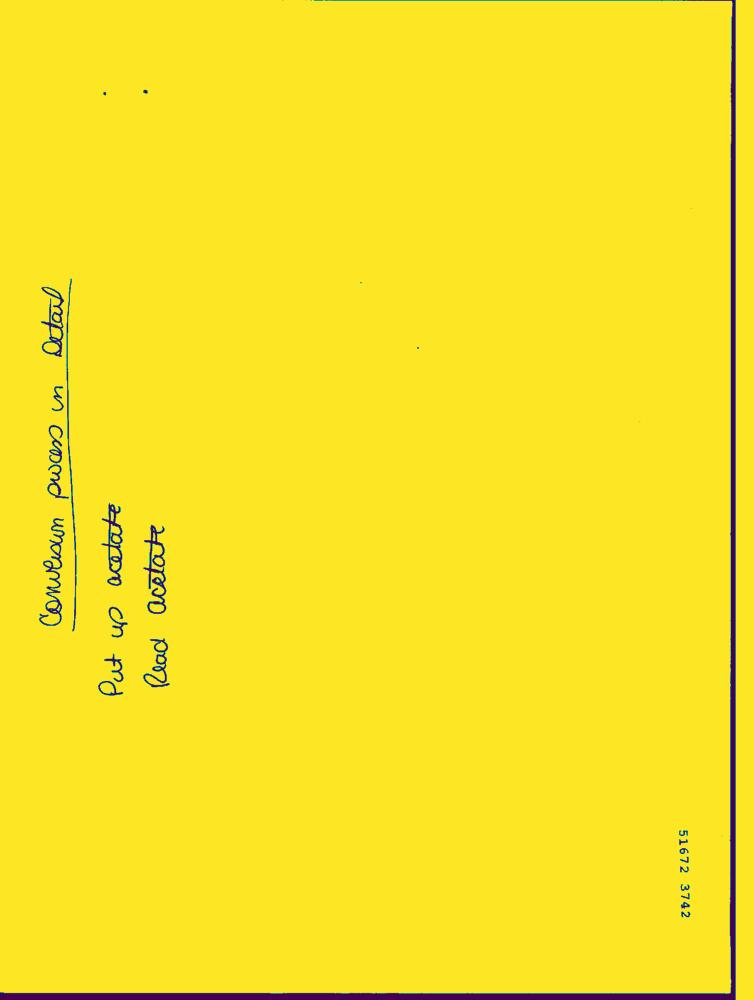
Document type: Hand-Written